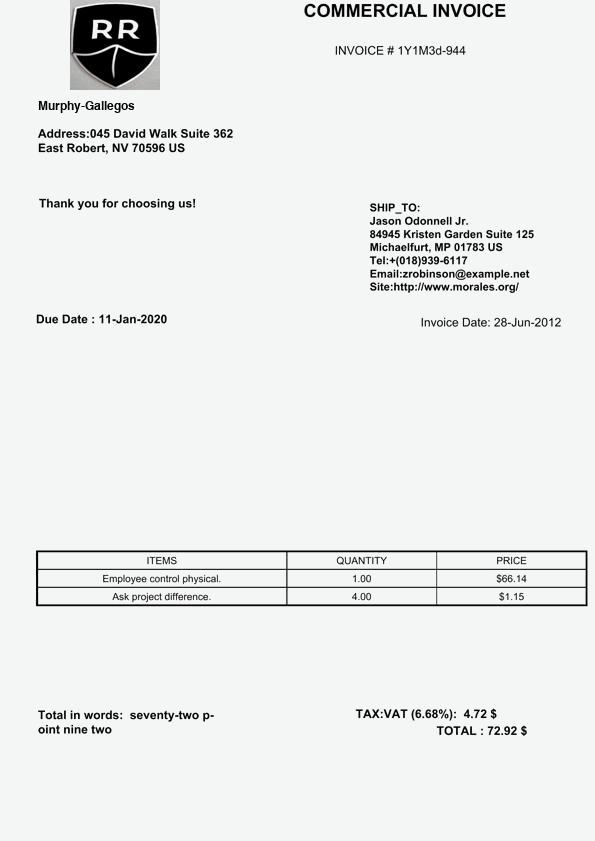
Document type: Invoice